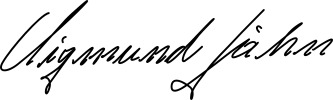
Signature of: sigmund jähn